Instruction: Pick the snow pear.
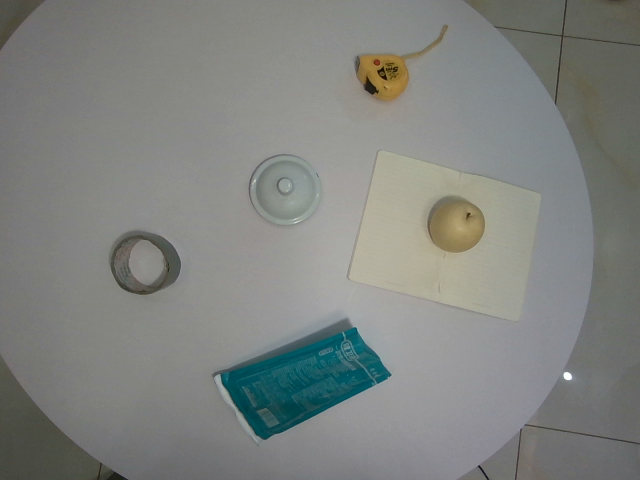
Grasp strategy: vertical